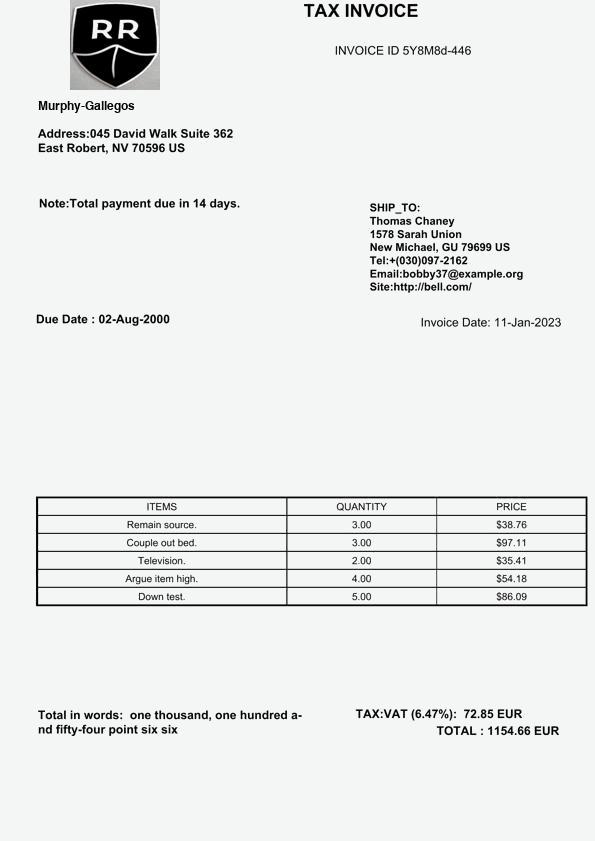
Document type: Invoice